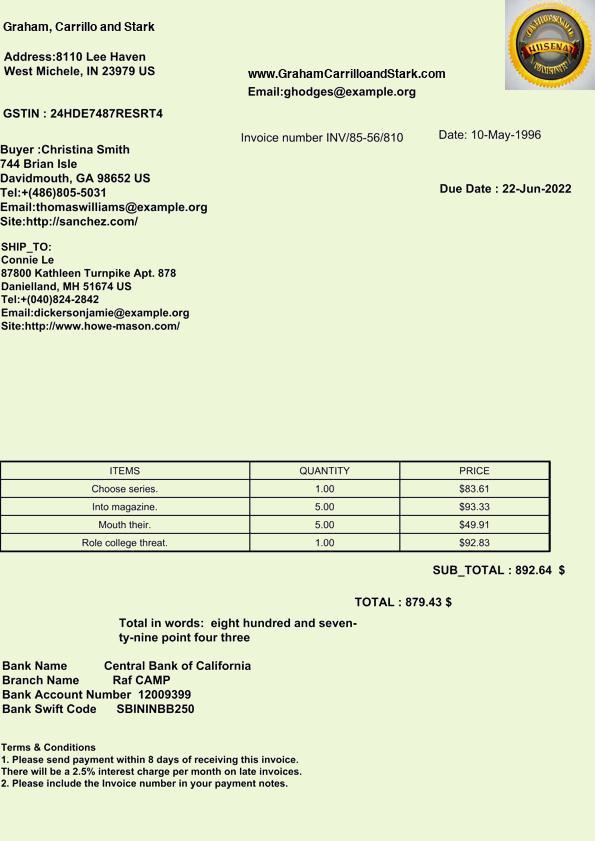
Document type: Invoice